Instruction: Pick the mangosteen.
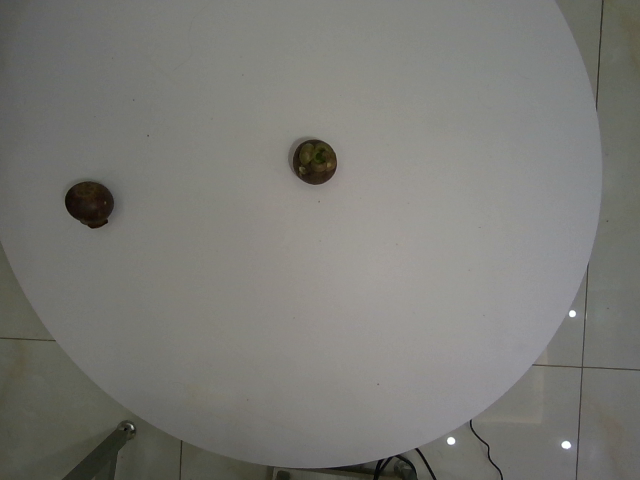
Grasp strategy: vertical